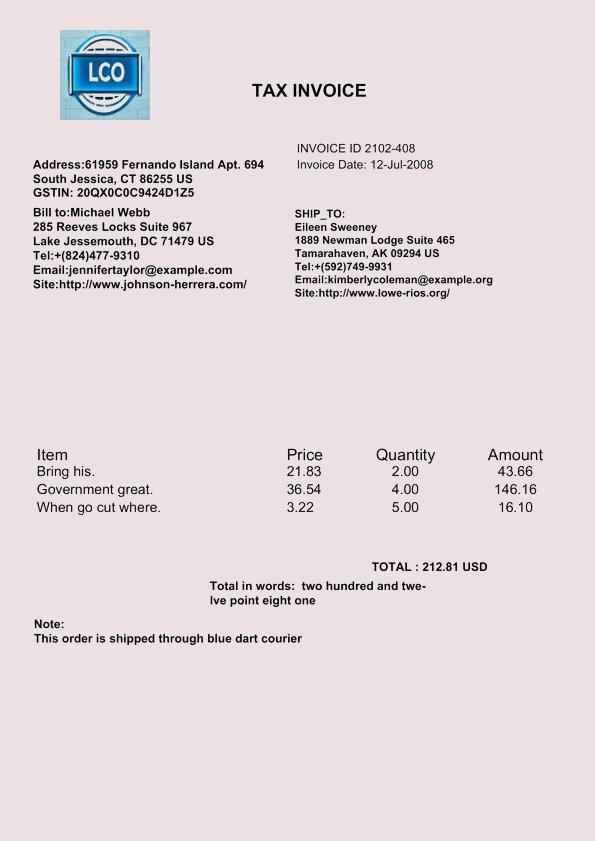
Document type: Invoice